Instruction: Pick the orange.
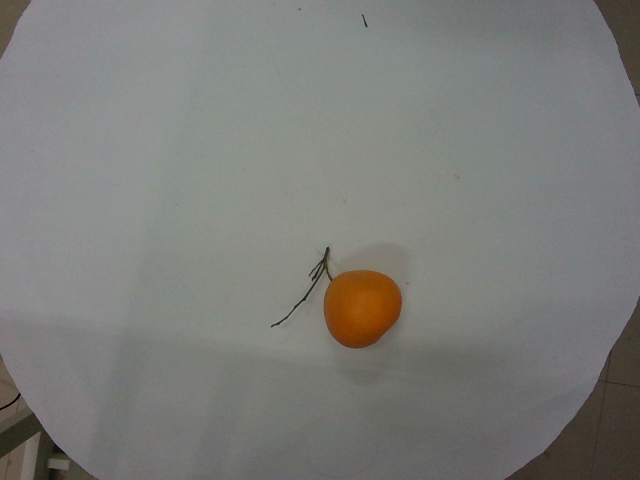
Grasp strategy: vertical